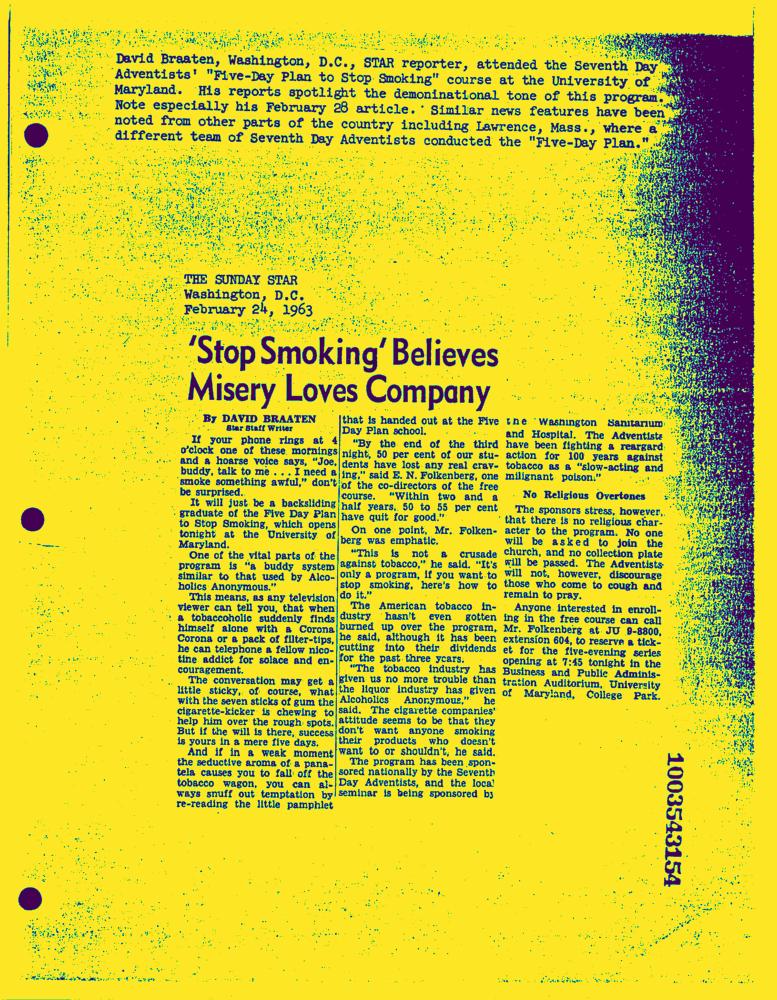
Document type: News-Article